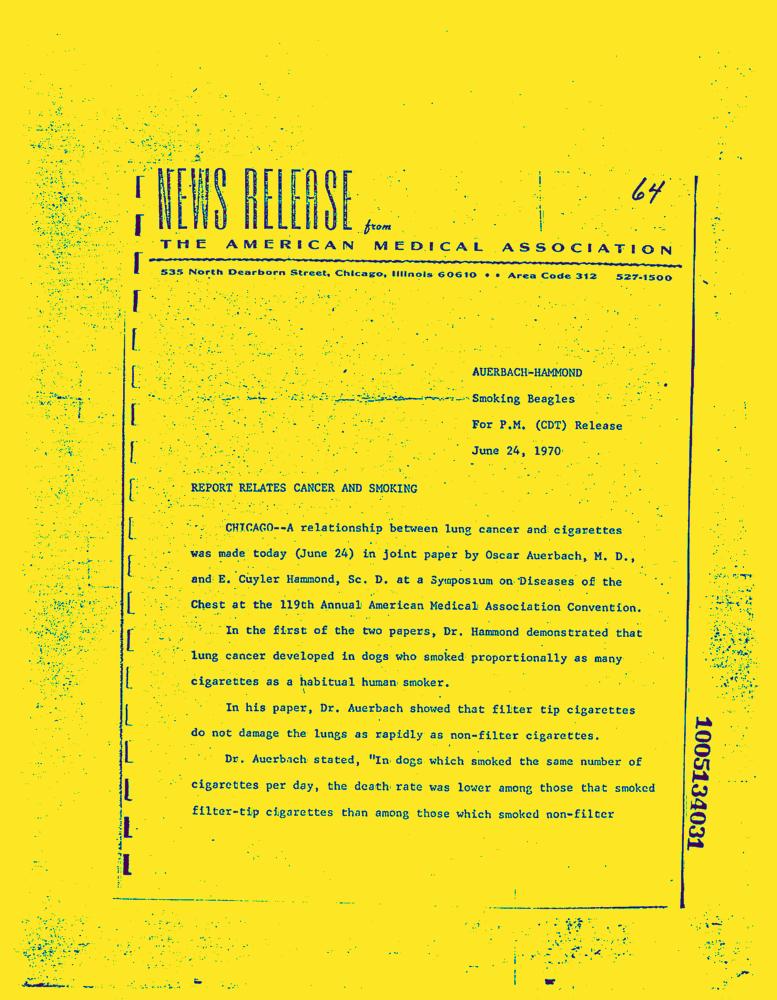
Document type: News-Article